Question: How is the property described in the document?
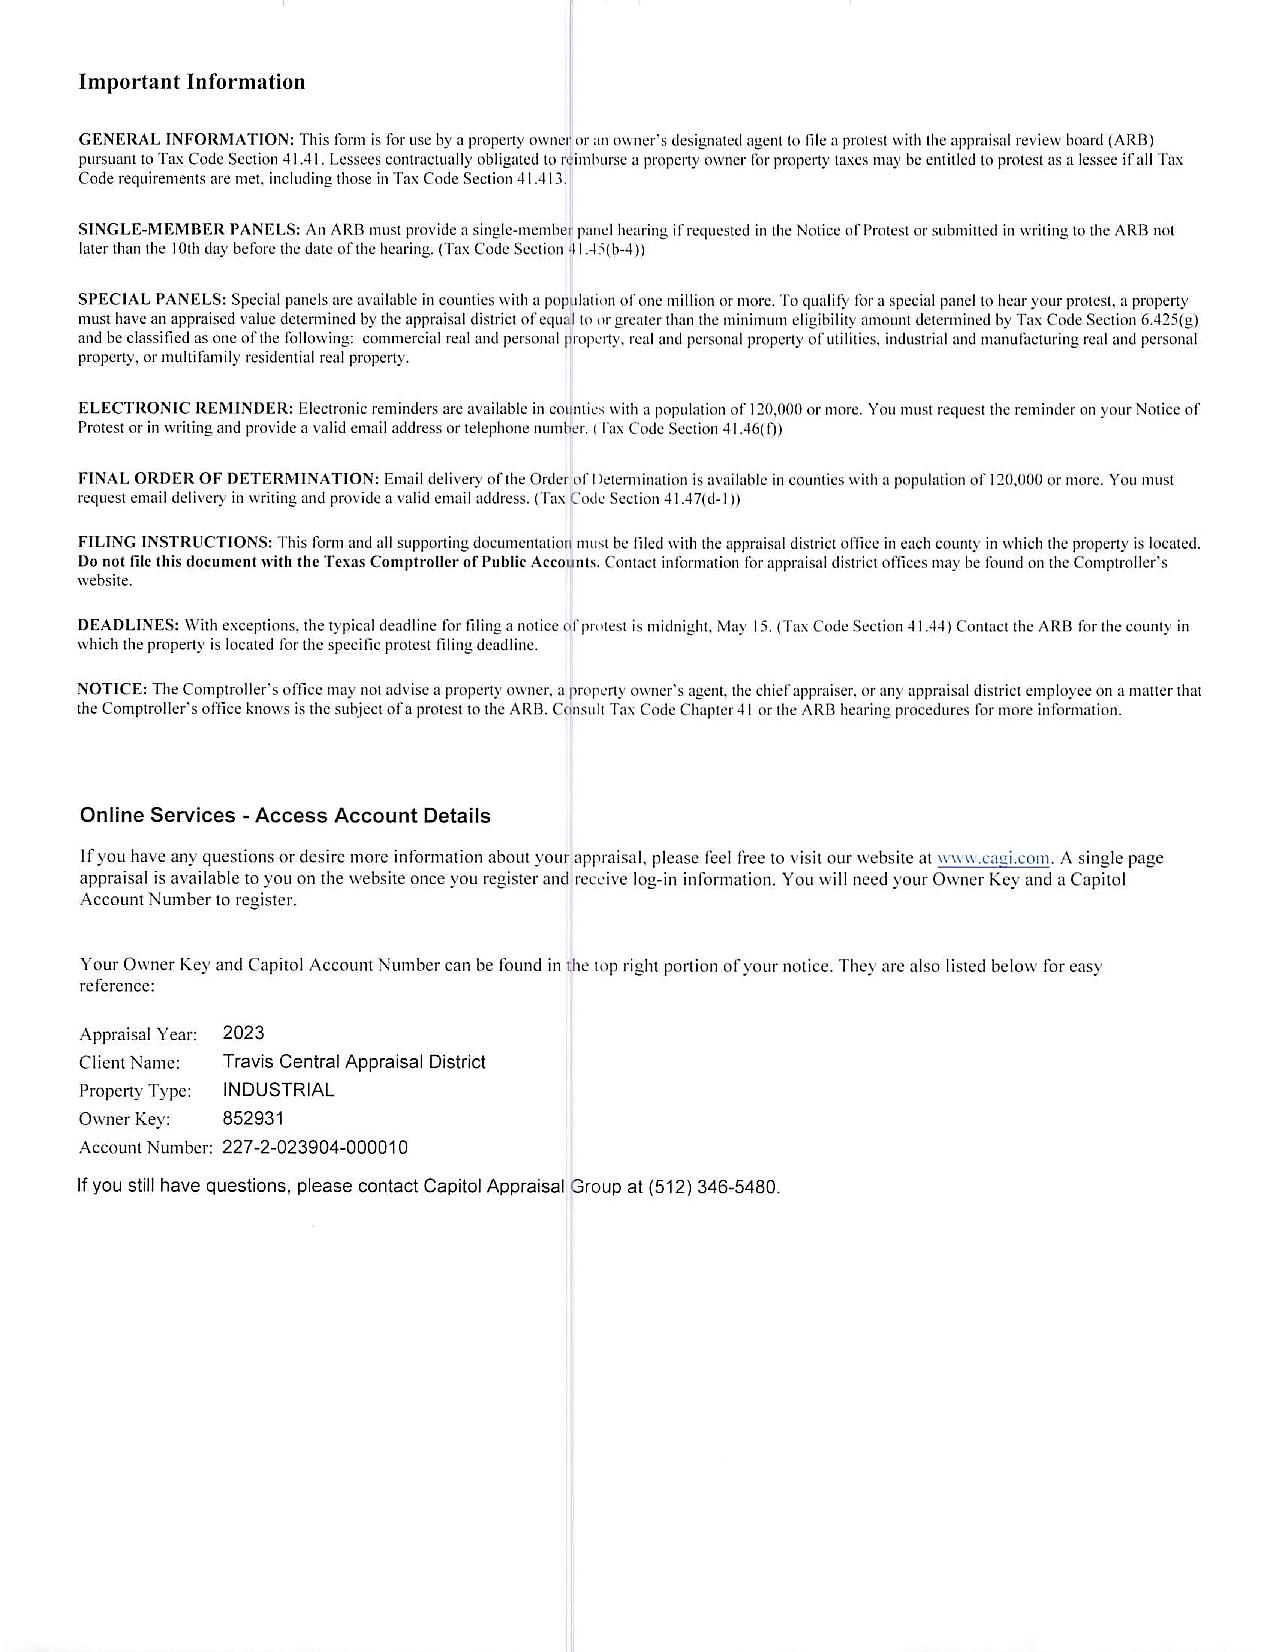
Answer: "INDUSTRIAL"